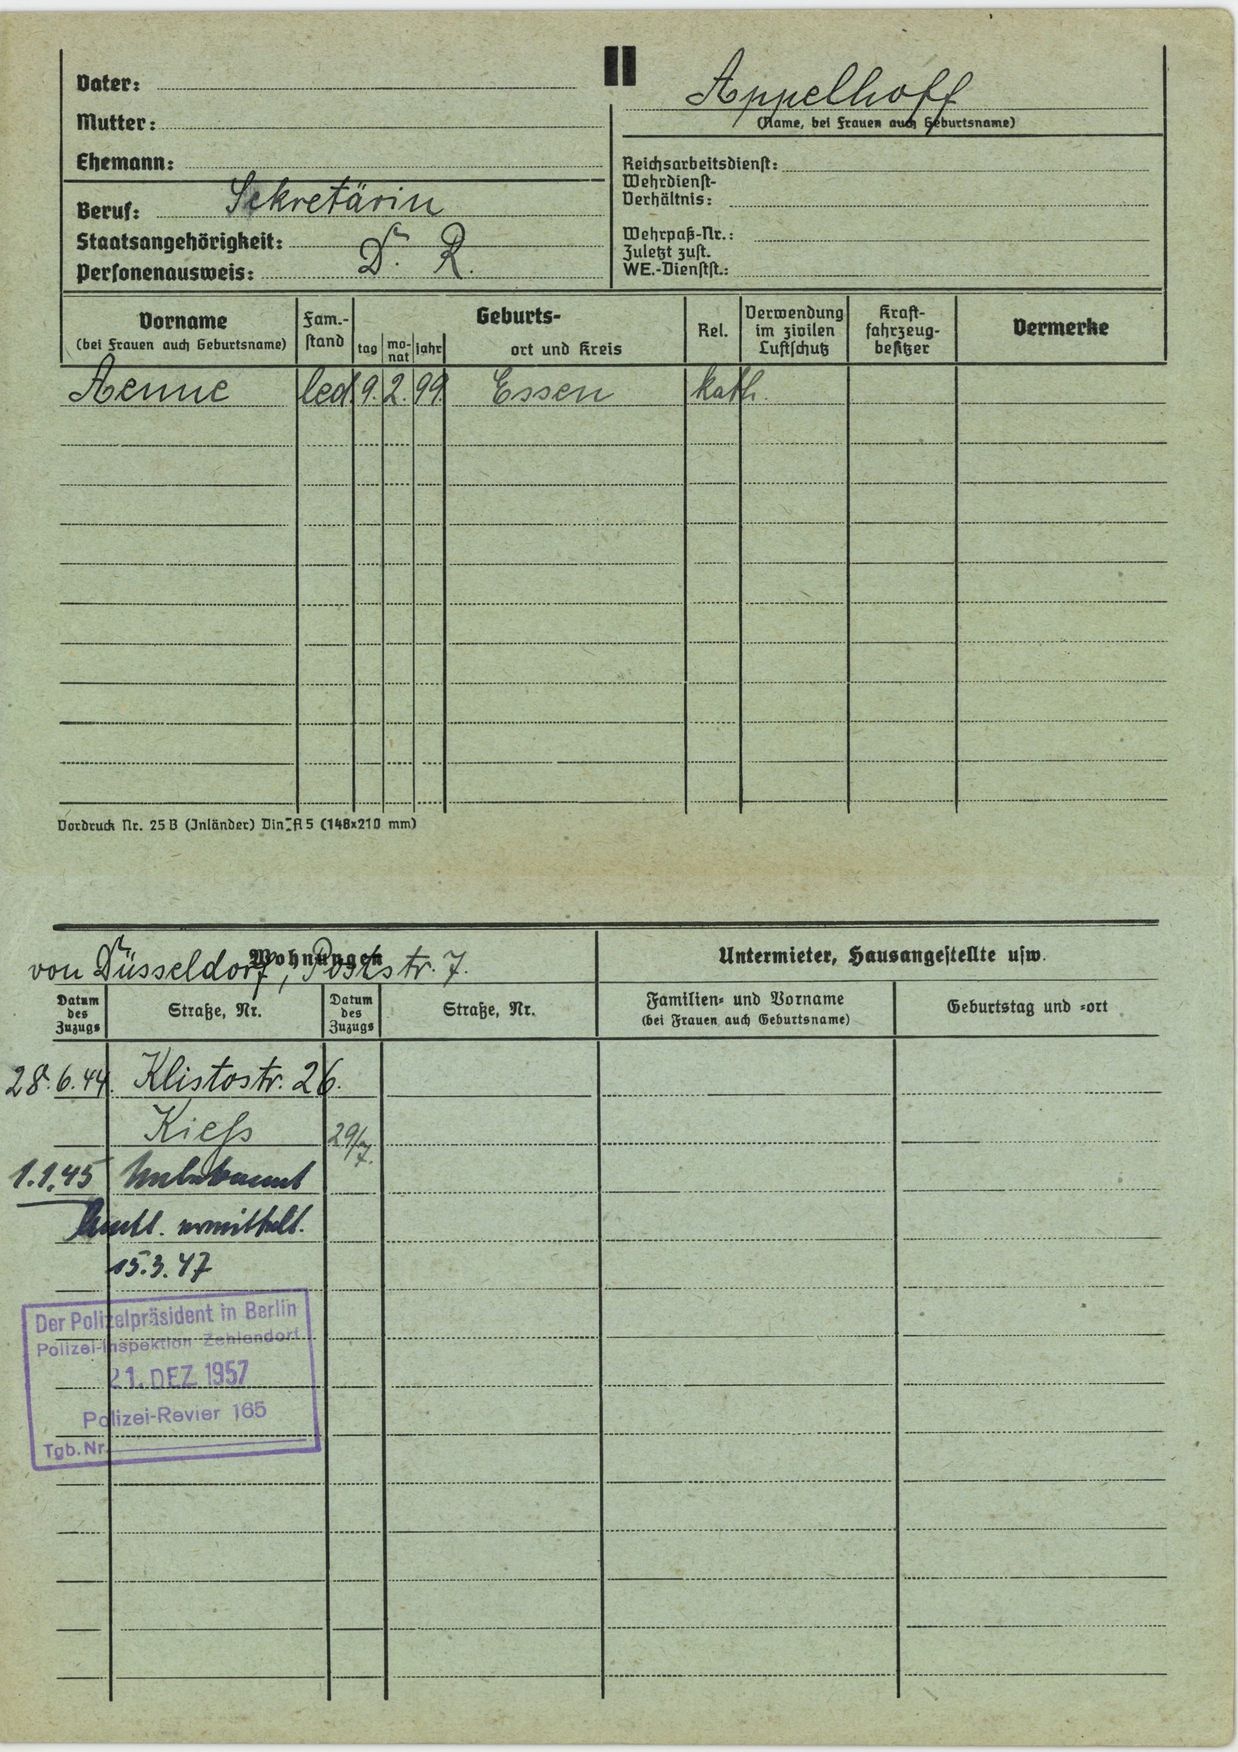
Appelhoff